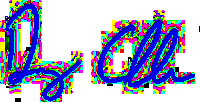
Signature of: doug collins